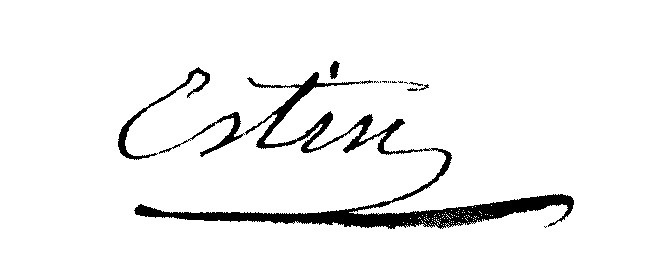
Signature of: françois xavier estin